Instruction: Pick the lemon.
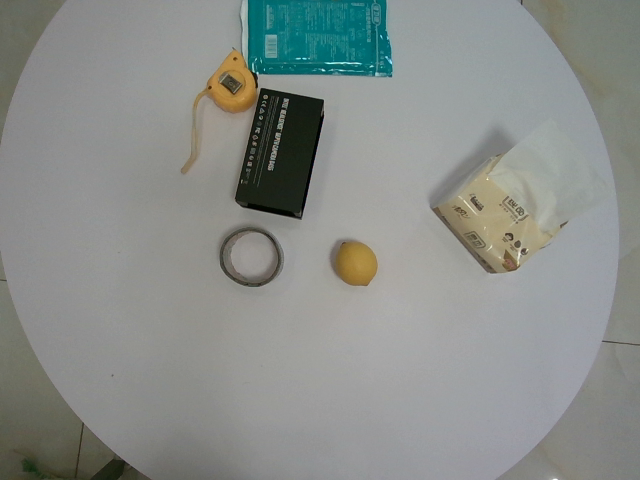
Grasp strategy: vertical